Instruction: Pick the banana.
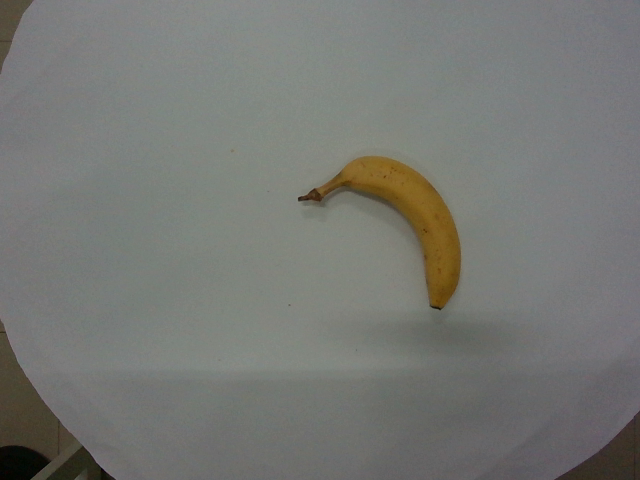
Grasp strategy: vertical